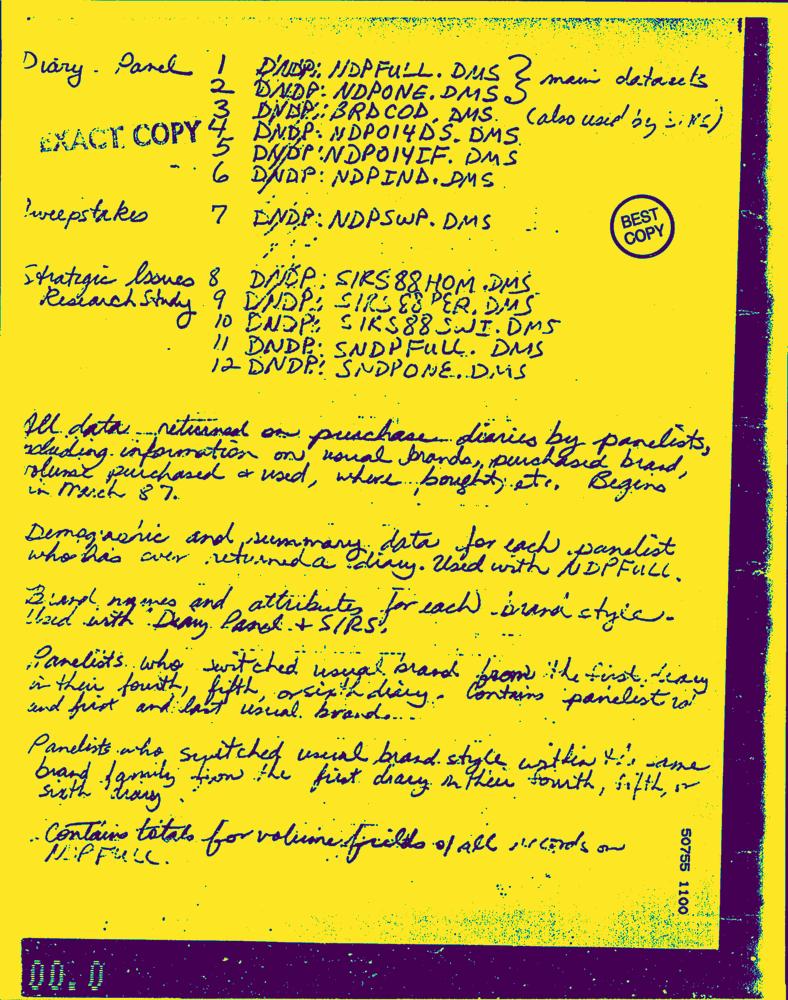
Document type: Hand-Written